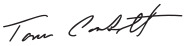
Signature of: tom corbett